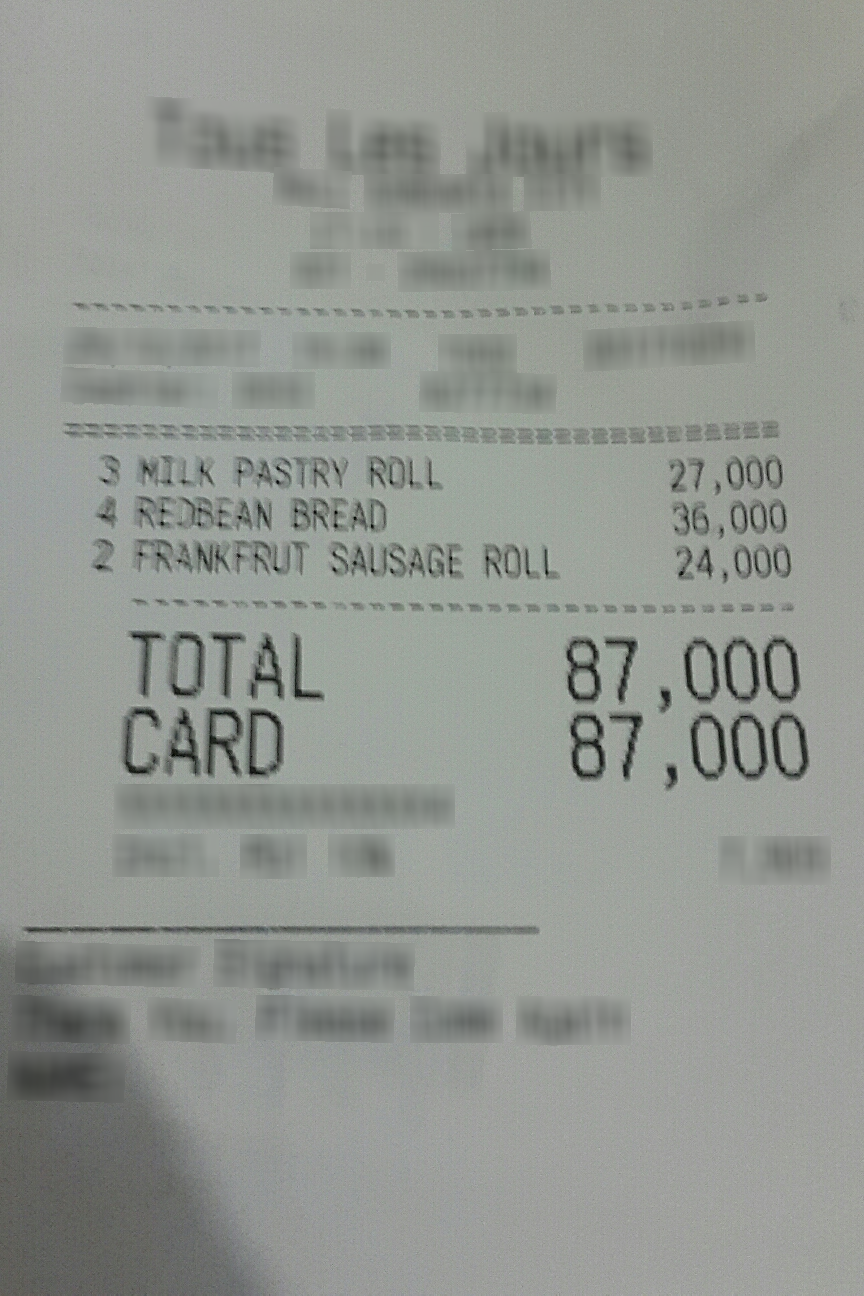
Number of items: 3
Total: 87,000
OCR text regions:
text: 3
text: MILK
text: PASTRY
text: ROLL
text: 27,000
text: 4
text: REDBEAN
text: BREAD
text: 36,000
text: 2
text: FRANKFRUT
text: SAUSAGE
text: ROLL
text: 24,000
text: TOTAL
text: 87,000
text: CARD
text: 87,000